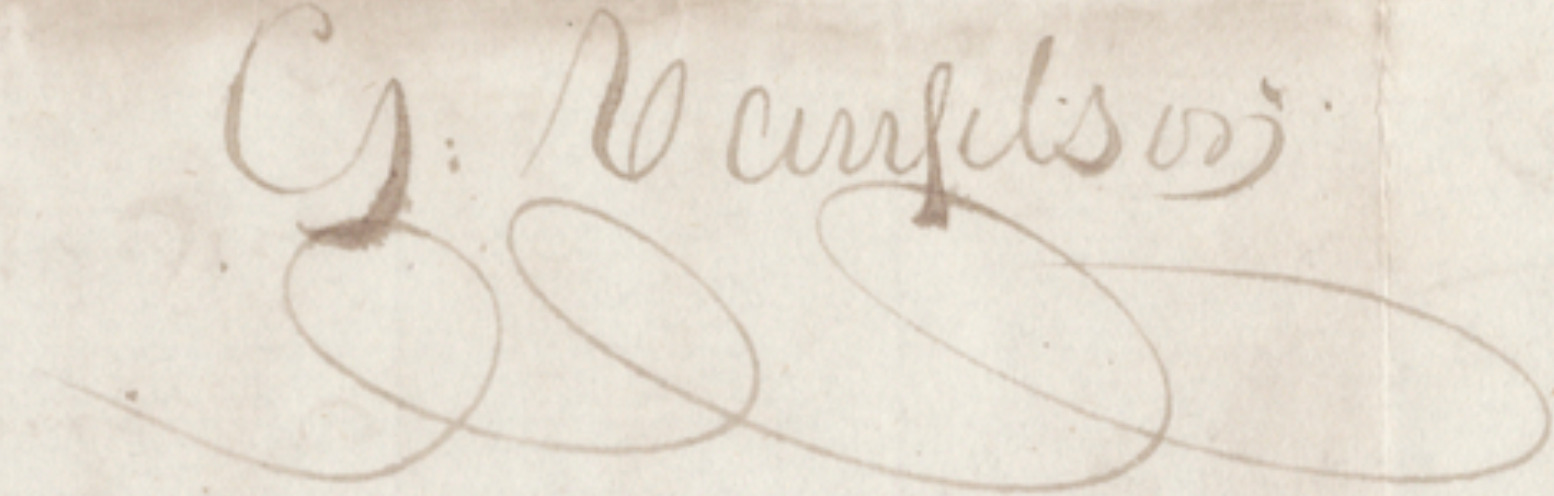
Signature of: george vanfelson